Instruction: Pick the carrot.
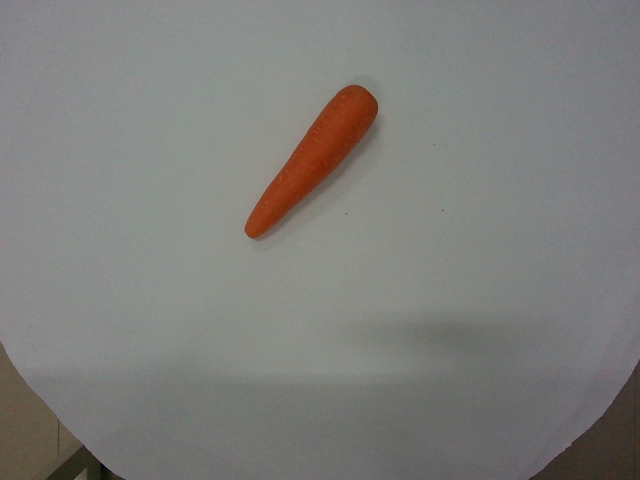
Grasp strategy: vertical